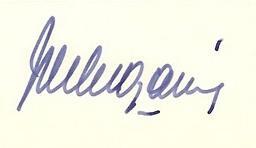
Signature of: juan carlos onganía